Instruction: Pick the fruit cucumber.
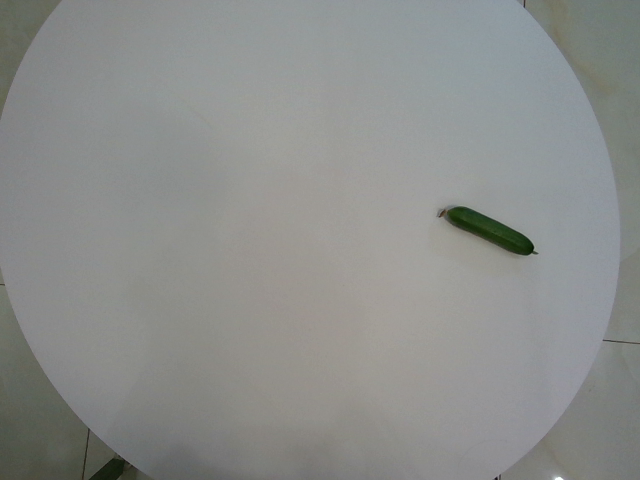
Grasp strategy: vertical